Question: What is the suspected problem?
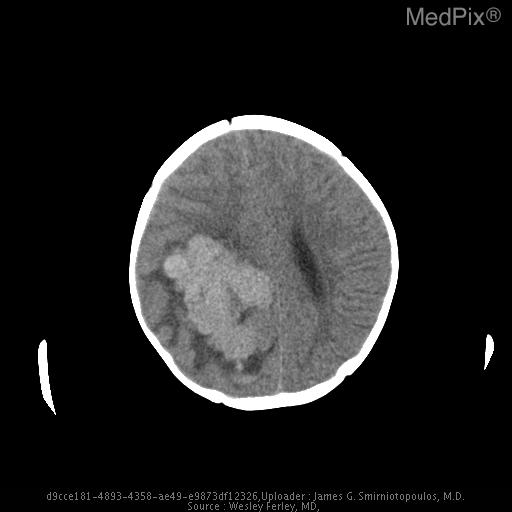
Answer: The findings suggest CT:  High density mass in the trigone of the right lateral ventricle. Mass effect.

MRI: Right lateral ventriclular mass with separate enhancing mass in left temporal horn, suggesting carcinoma.  Mass effect with midline shift.  Acute hemorrhage, right temporal horn, best seen on GRE images.  Trapping of right temporal horn. Hydrocephalus. The patient might have a history of 15 month old girl fell off a chair.  The following day, she was acting more somnolent.  Head CT was abnormal..